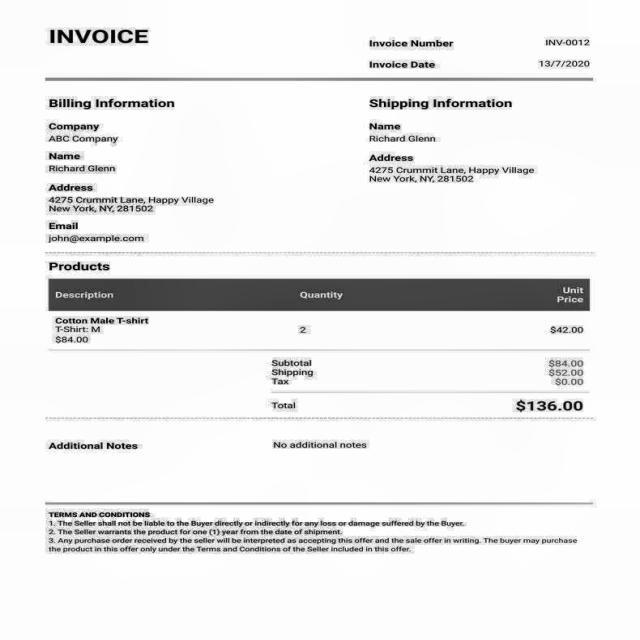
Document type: Invoice